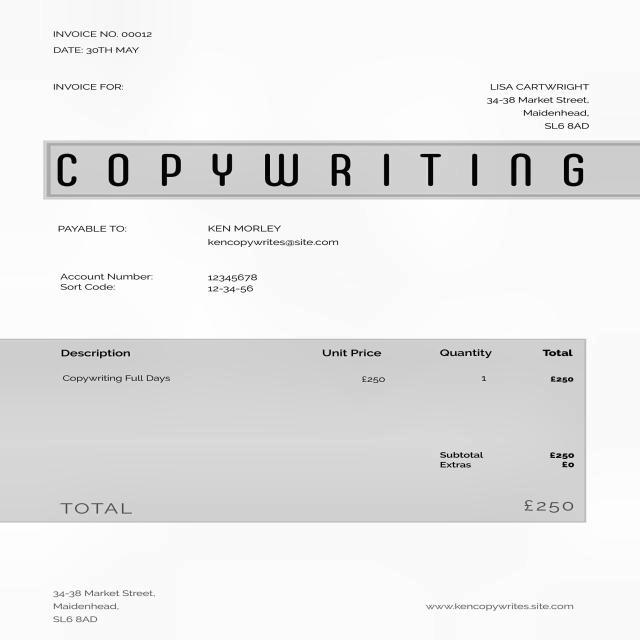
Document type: Invoice